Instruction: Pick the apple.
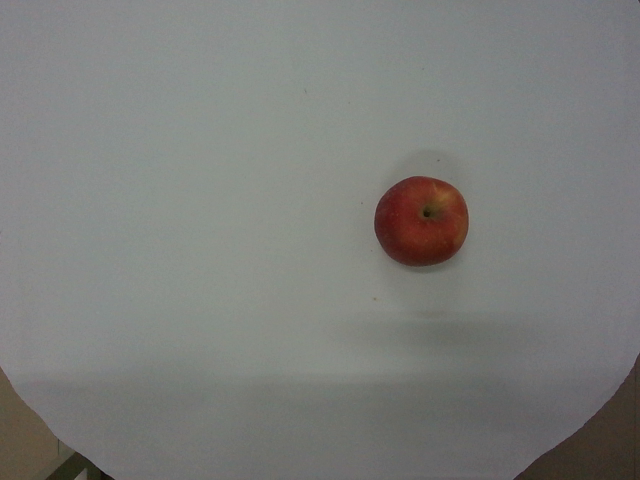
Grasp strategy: vertical